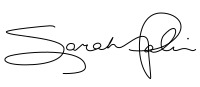
Signature of: sarah palin